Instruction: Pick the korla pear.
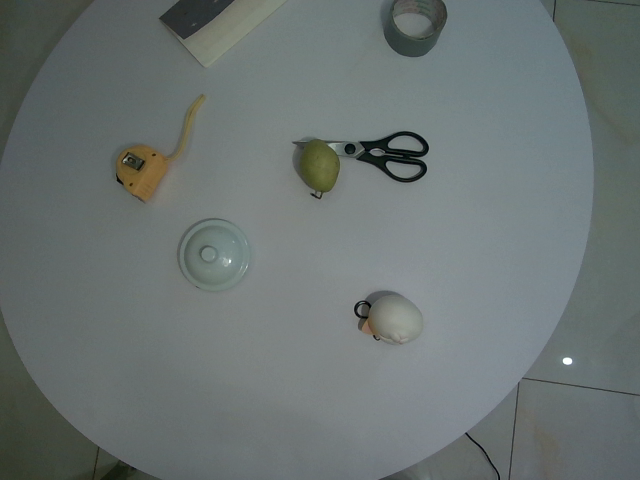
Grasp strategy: vertical